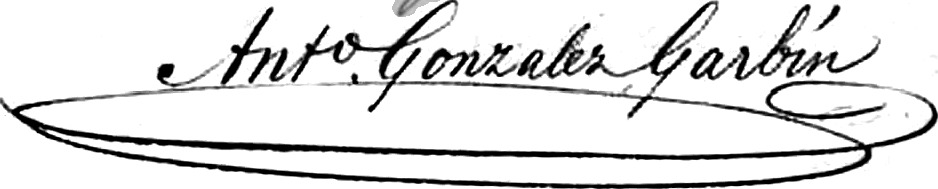
Signature of: antonio gonzález garbín